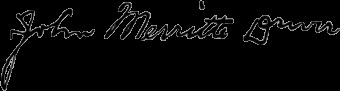
Signature of: john merritte driver